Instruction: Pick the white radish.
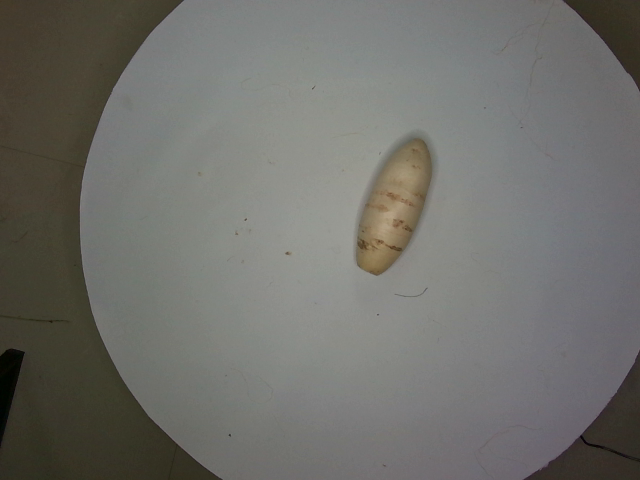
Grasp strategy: vertical